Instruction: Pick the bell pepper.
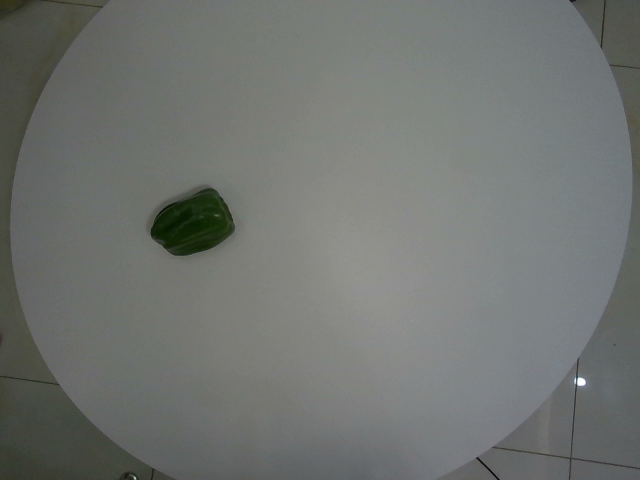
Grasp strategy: vertical